Question: What jurisdiction, city, or county is the document associated with?
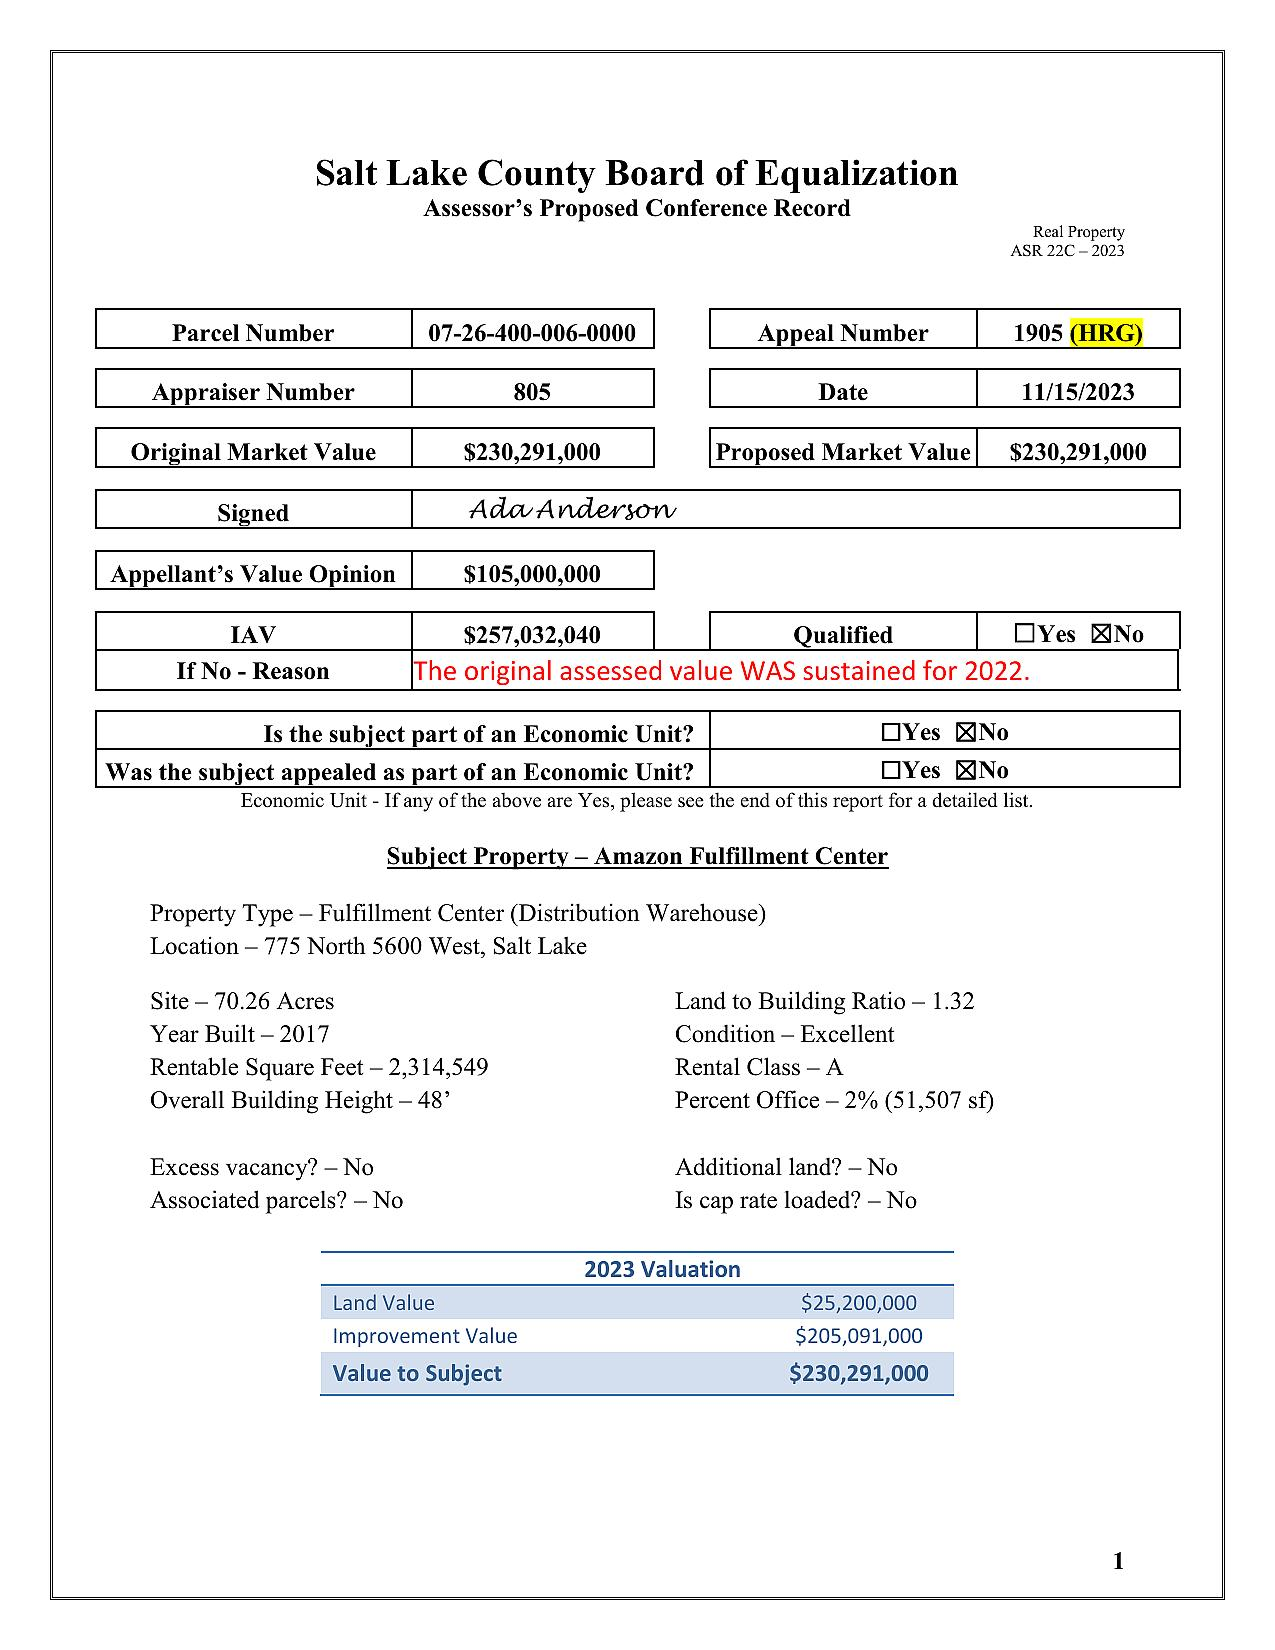
Answer: "Salt Lake County"